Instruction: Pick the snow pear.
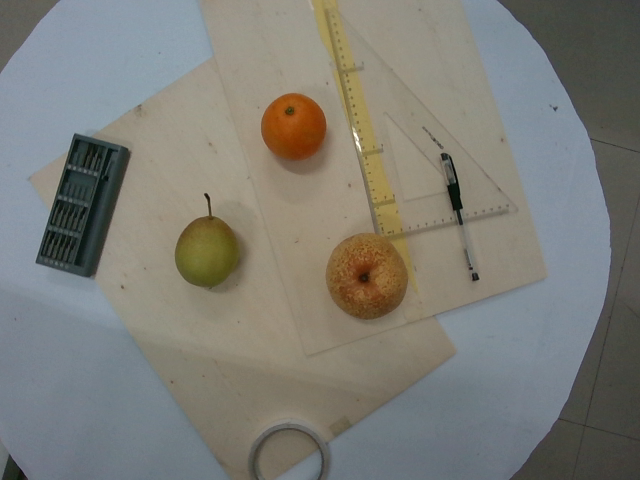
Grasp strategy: vertical